Question: What might the diagnosis be?
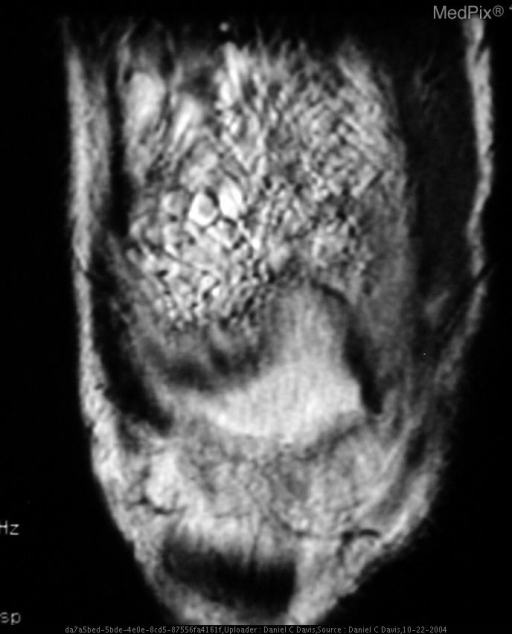
Answer: The possible diagnosis includes essentially none.
Other synovial processes; such as PVNS, synovial hemangioma and synovial osteochondromatosis; would not present with an arborizing fatty mass..